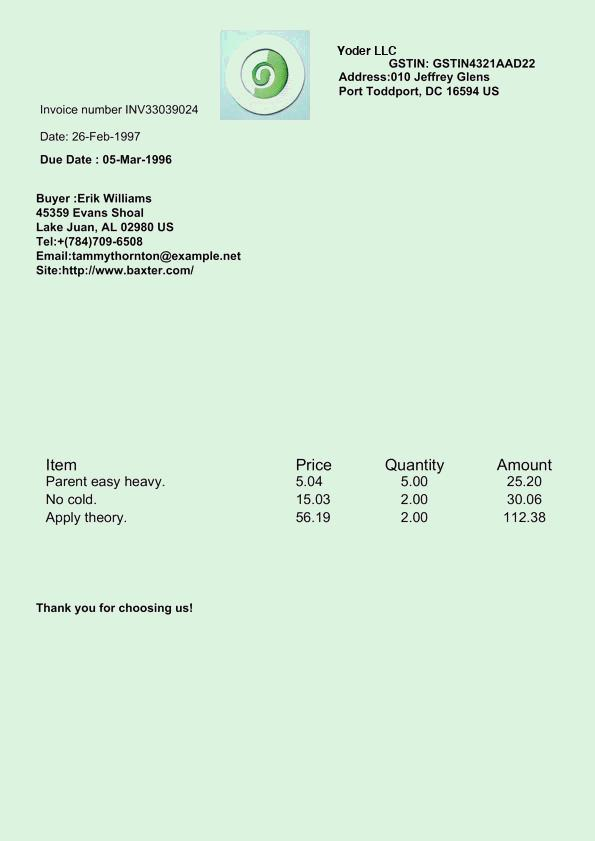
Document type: Invoice